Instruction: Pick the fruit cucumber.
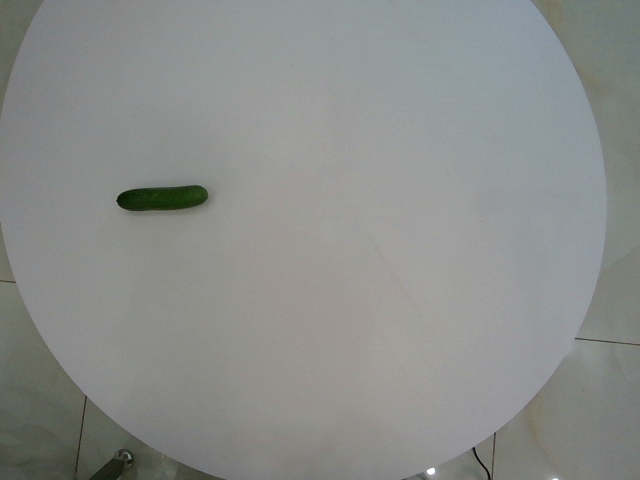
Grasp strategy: vertical